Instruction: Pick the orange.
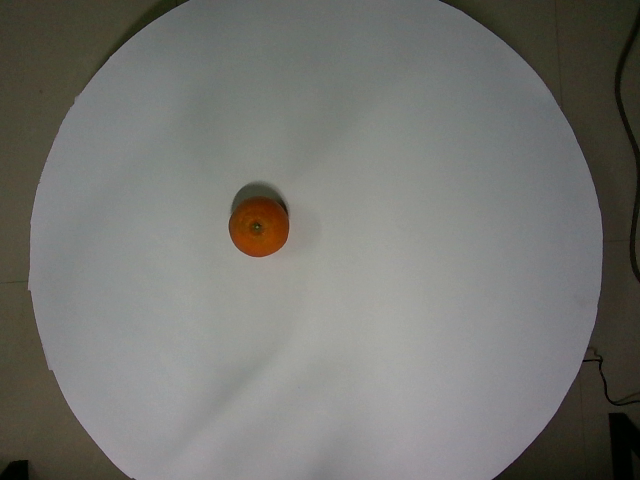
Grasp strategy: vertical